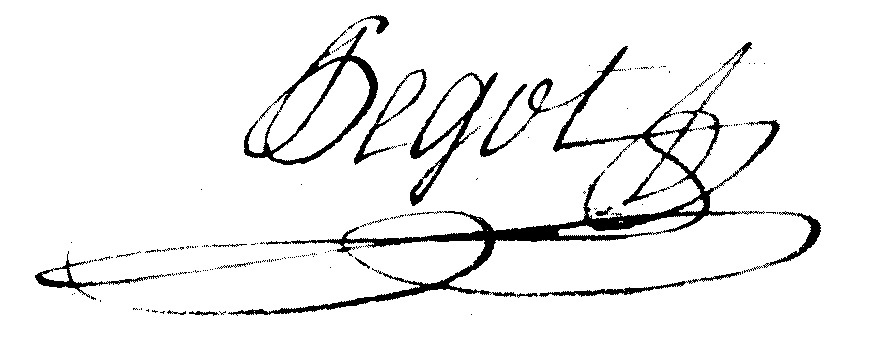
Signature of: bertrand pégot